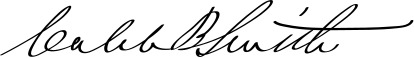
Signature of: caleb blood smith